Question: Explain the disease:
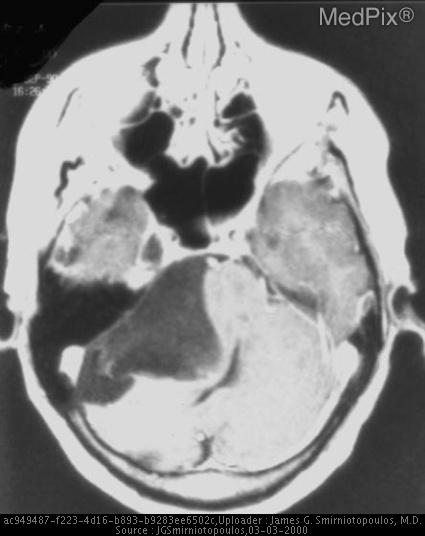
Answer: The disease is discussed as: The vestibular schwannoma (VS) is the most common neoplastic mass of the cerebellopontine angle (CPA).  Over 95% of these masses are solitary and sporadic neoplasms.  The remaining 4-5% are part of NF2, and in that disease are bilateral in at least 2/3 of patients.  VS almost invariably enhances.  Small lesions are homogeneous, larger lesions are heterogeneous due to benign cystic degeneration, and some lesions create a secondary "arachnoid cyst".

The second most common CPA mass is the meningioma, an enhancing hemispheric lesion with a broad base of dural attachment.

The third most common mass in the CPA is the epidermoid inclusion cyst.

MRI: Often isointense or slightly hypointense to brain on T1W images, they may become heterogeneously bright on T2 - usually explained by the loose or myxoid (watery) "Antoni B" areas seen histologically.

http://library.med.utah.edu/WebPath/CNSHTML/CNS187.html
http://www.uhrad.com/mriarc/mri018.htm

Surgical approach:
» Translabyrinthine approach - removes the inner ear cochlea, causing hearing loss - but provides excellent visualization to preserve facial nerve

»  Middle Fossa approach - the inner ear is preserved, but 60-70% hearing loss

» Retrosigmoid approach - 30-50% hearing loss

http://www.umm.edu/otolaryngology/acoustic_neuromas.htm